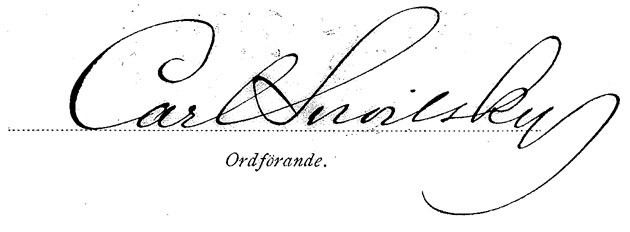
Signature of: carl snoilsky